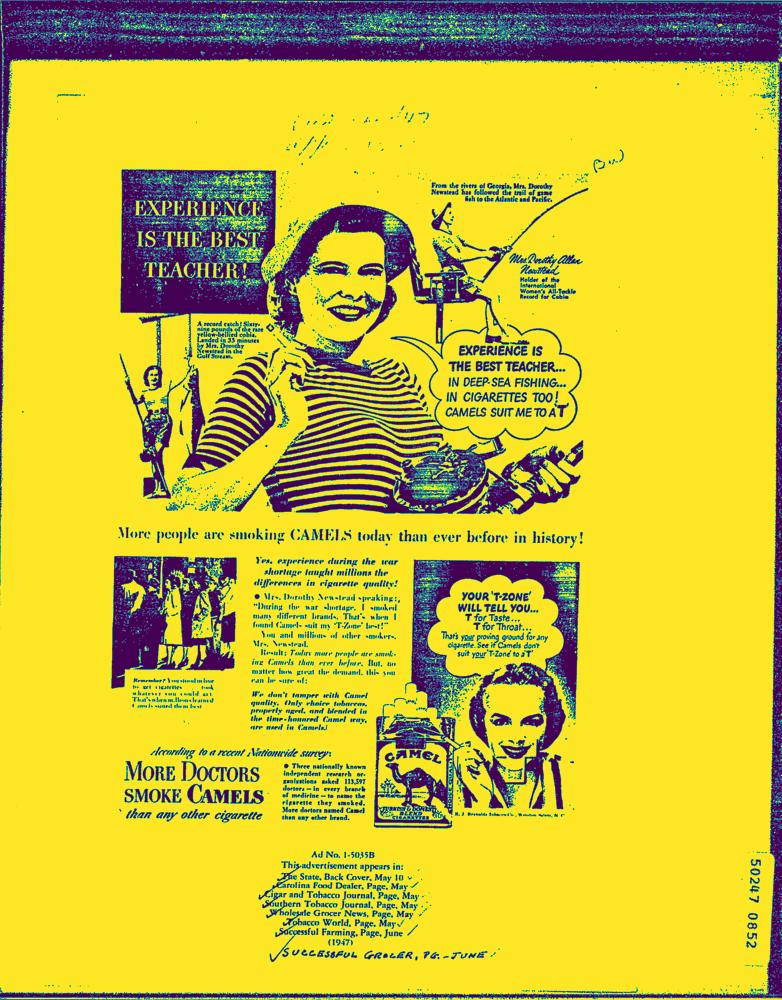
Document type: AD